Question: What is the property identification or parcel number listed?
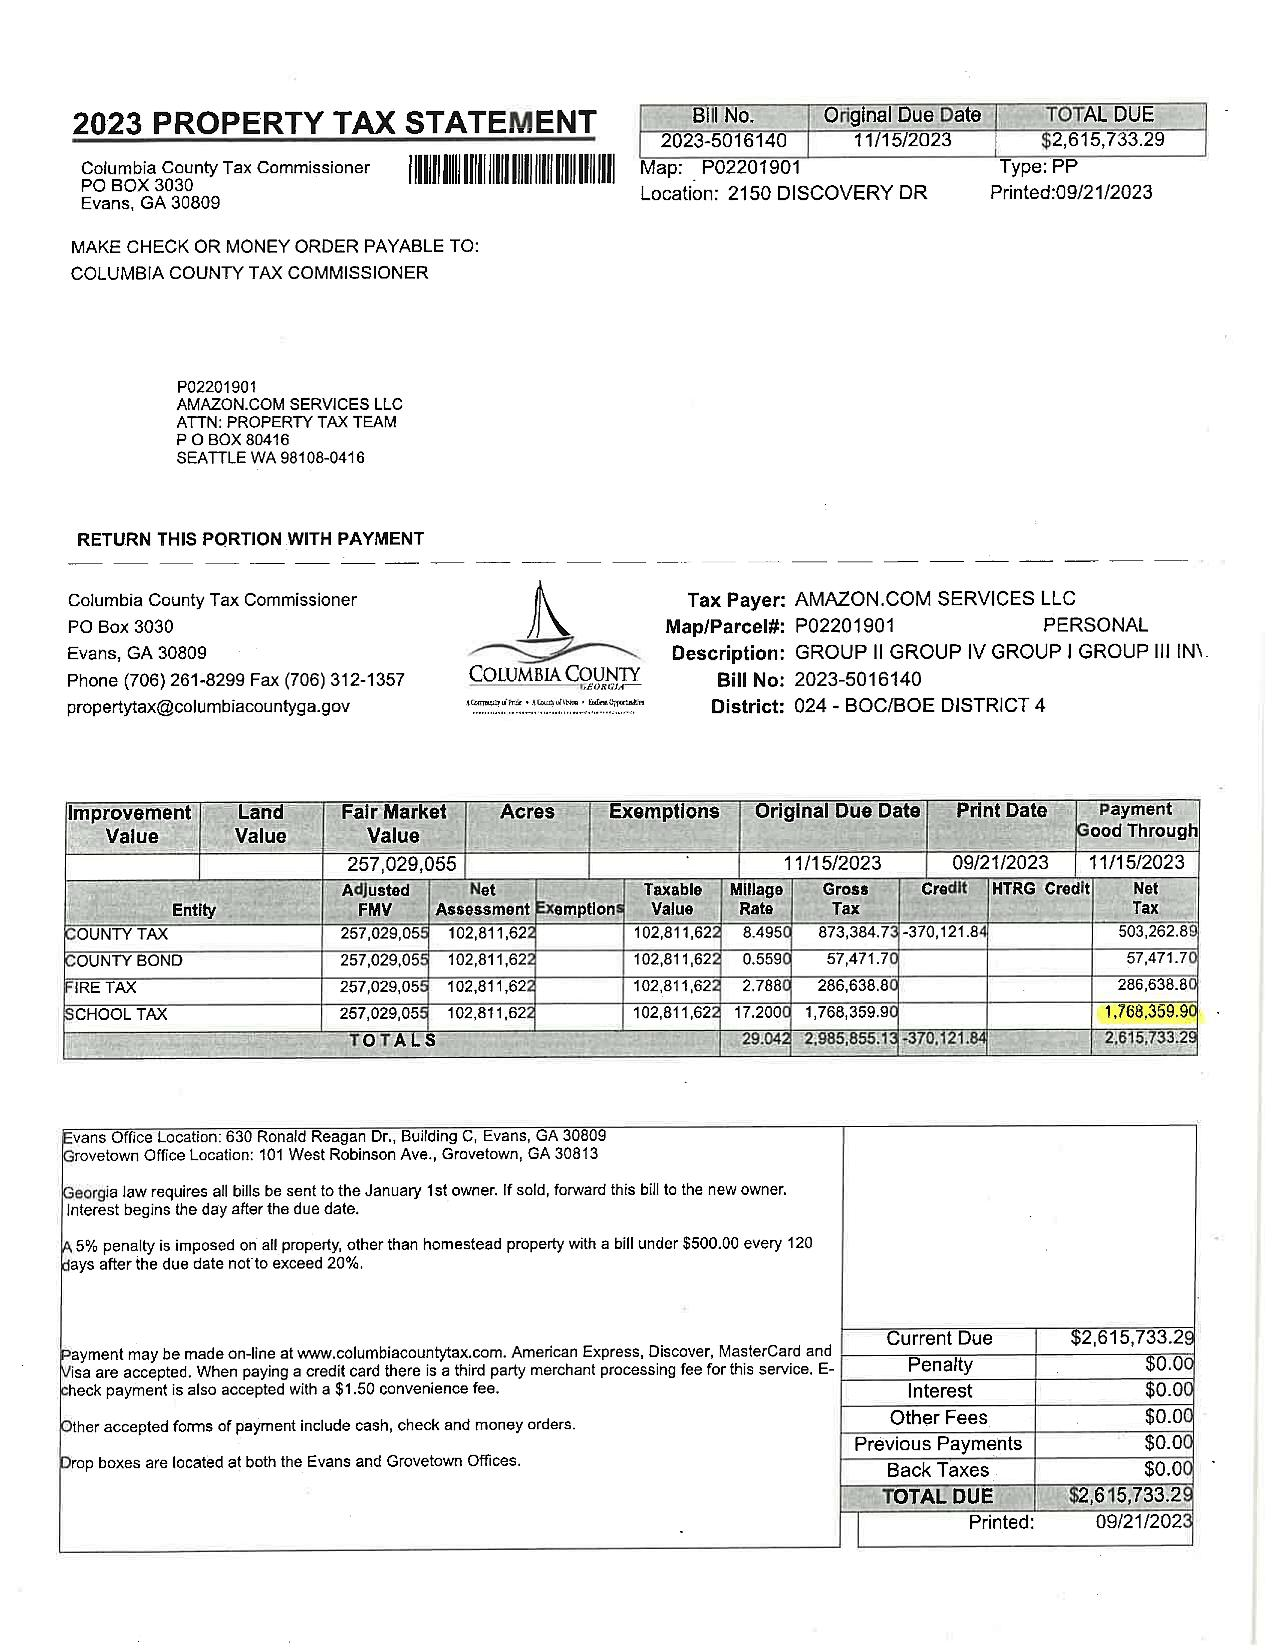
Answer: "2023-50161440"